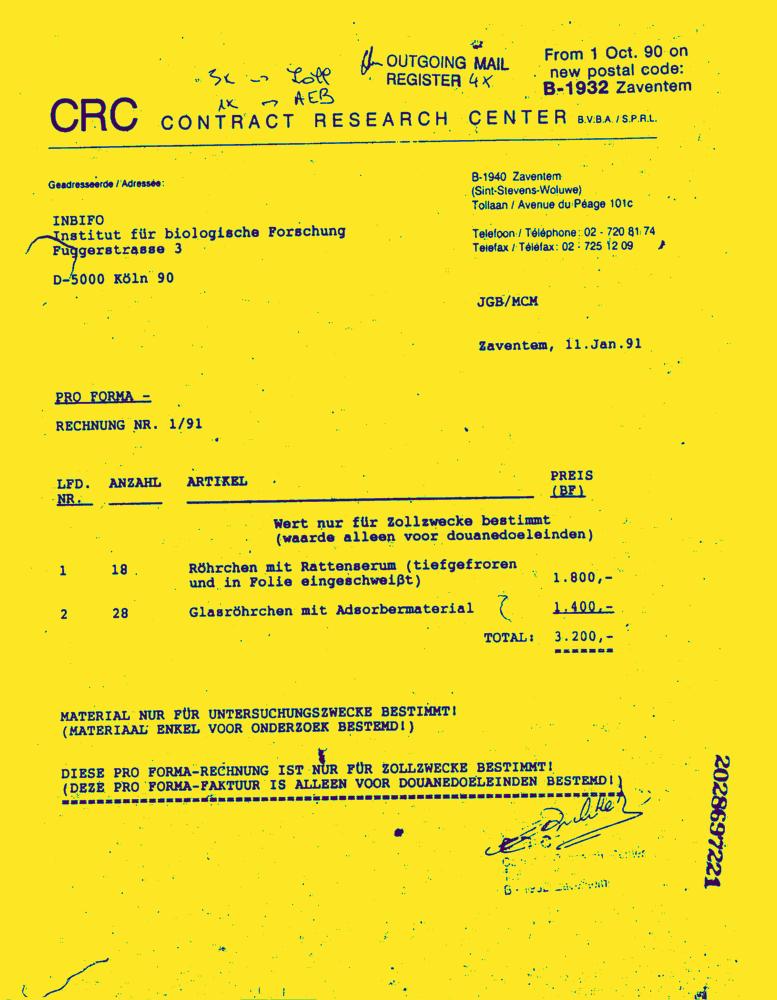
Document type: Invoice-Doc